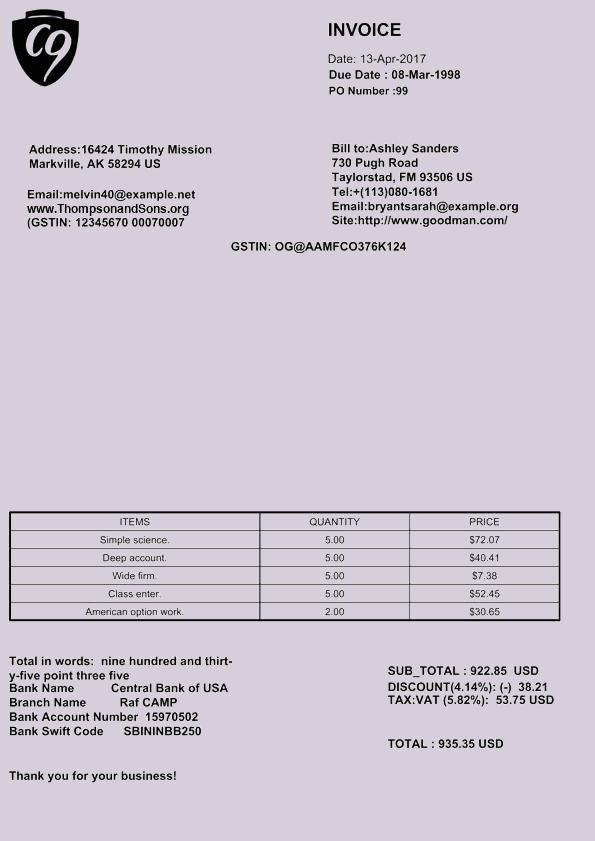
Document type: Invoice